Question: What is the main concern?
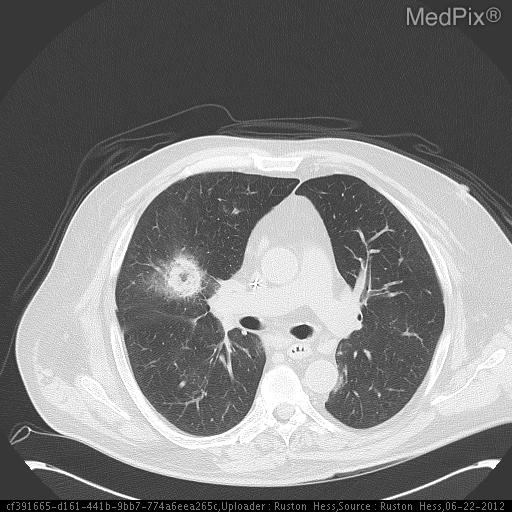
Answer: The findings suggest CT Chest with and without contrast:
Pulmonary nodule noted with surrounding "ground glass opacification" with 2.9cm mass within the right middle lobe with central cavitation.. CT Chest with and without contrast:
Pulmonary nodule with surrounding ground glass opacification halo with 2.9cm mass within the RML with central cavitation.  Very concerning for angioinvasive aspergillosis given patients severely neutropenic state.. The patient might have a history of 68 year old man with a past medical history of AML, HTN, Type 2 DM, and CHF s/p FLAG chemotherapy for recurrent AML.  He was admitted to the ICU because of severe neutropenia..